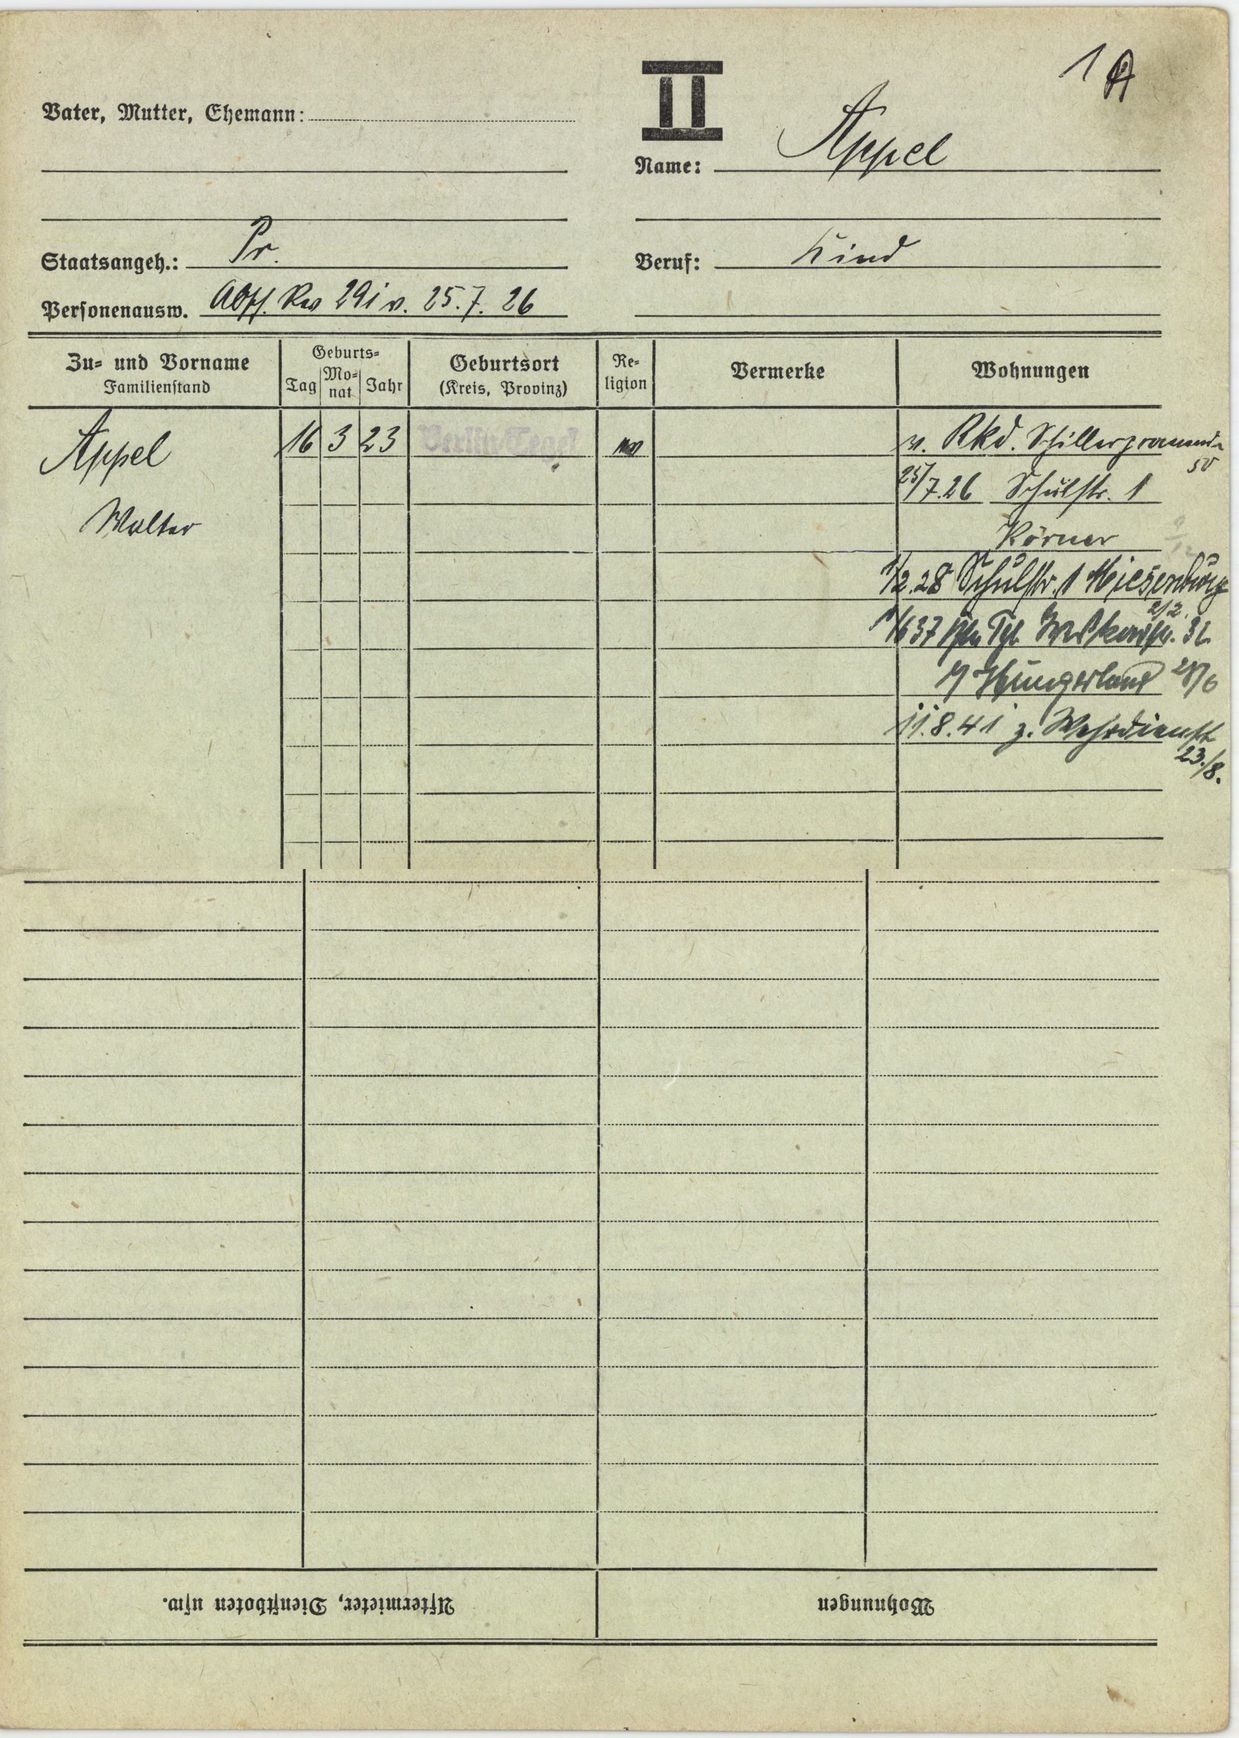
Appel